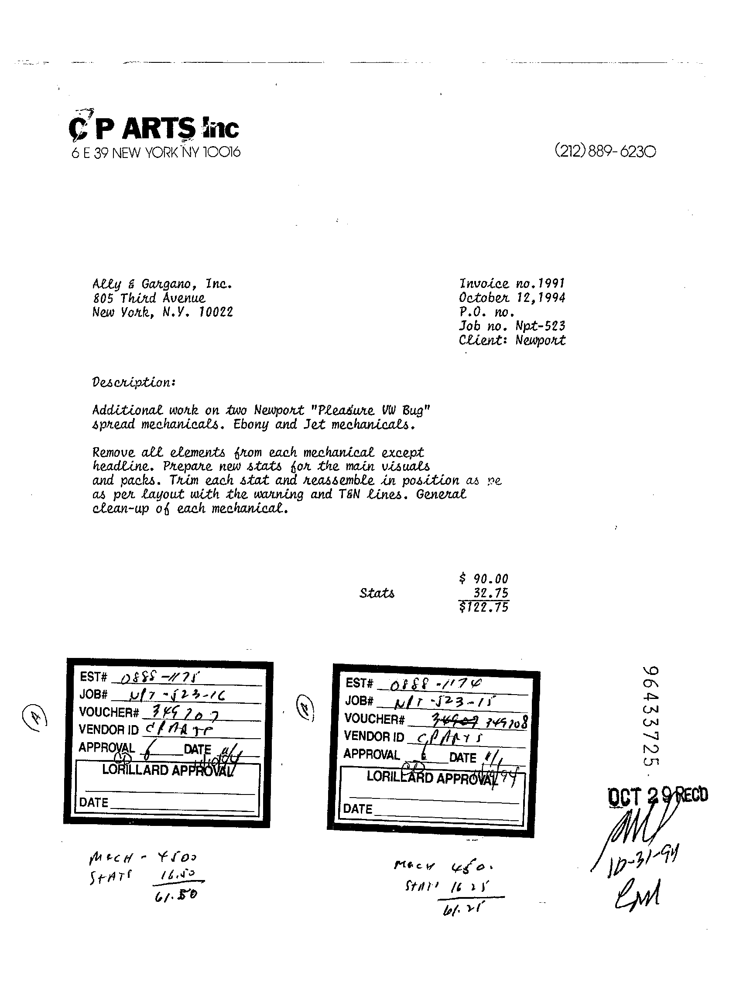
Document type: Invoice